Retrieve the amount in words, amount in figures, name of the payee, date on the cheque, and the bank name from the image.
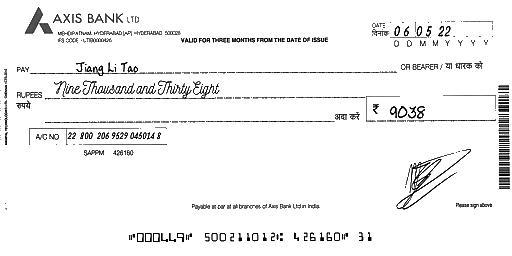
amt_in_words: Nine Thousand and Thirty Eight
amt_in_figures: 9038
payee_name: Jiang Li Tao
bank_name: AXIS BANK
cheque_date: 06/05/22